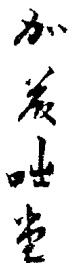
Signature of: totsudō katō